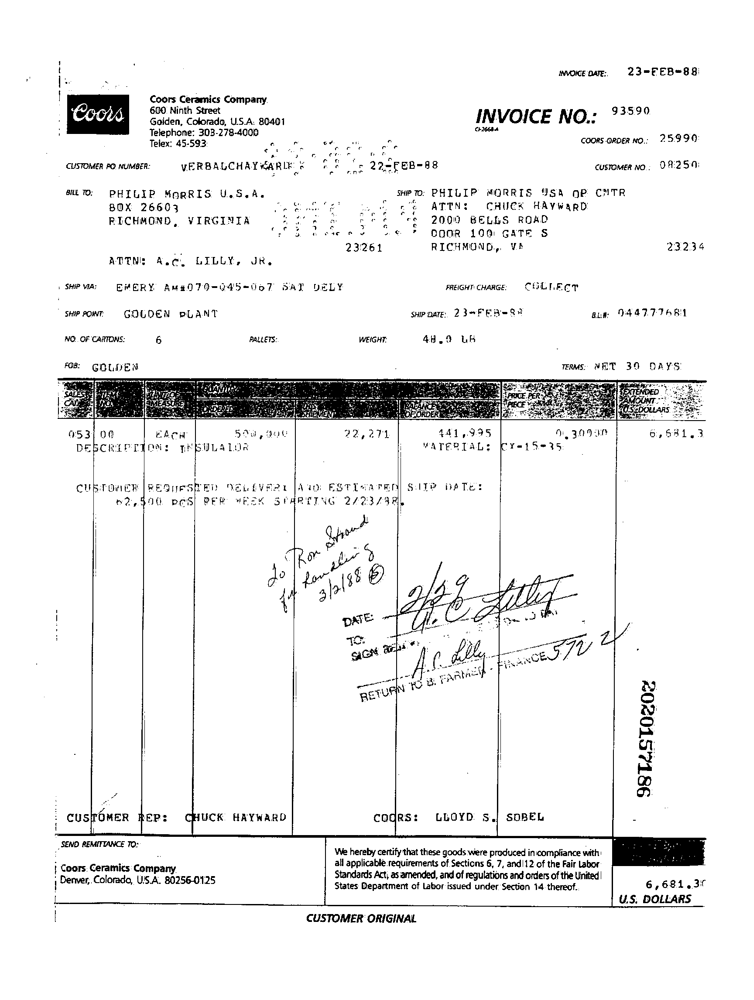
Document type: Invoice